Question: Describe the condition in detail:
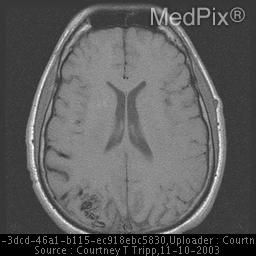
Answer: The disease is discussed as: Arteriovenous Malformation:
Arteriovenous malformations consist of feeding arteries that are dilated with a cluster of entangled vascular loops.  Blood flows preferentially through the AVM therefore depriving other areas of the brain of blood flow.  This steal phenomenon can produce neurological symptoms, seizures, and parenchymal loss.  This increase in blood flow also can produce aneurysms.  The location of the AVMs is 80-85% in the cerebral hemispheres and 10-15% in the posterior fossa.

Clinical Presentation:
Arteriovenous malformations are usually congenital developmental anomalies, but are frequently asymptomatic until 30 to 40 years of age.  Approximately 25% of these patients hemorrhage by age 15 and 80-90% of the patients are symptomatic by age 50.  Symptoms include seizure and headaches.

Pathology:
Arteriovenous malformations consist of feeding arteries that are dilated with a cluster of entangled vascular loops.  Blood flows preferentially through the AVM therefore depriving other areas of the brain of blood flow.  This steal phenomenon can produce neurological symptoms, seizures, and parenchymal loss.  This increase in blood flow also can produce aneurysms.  The location of the AVMs is 80-85% in the cerebral hemispheres and 10-15% in the posterior fossa.

Image Findings:
CT scans typically show tangled vessels in the parenchyma that are high density contrast.  These vessels are noted to have a serpentine configuration.  Curvilinear or speckled calcification may also be present.  MR scans show curvilinear flow voids secondary to fast flow seen on pulse sequences and dilated feeding arteries.  The appearance of the arteries vary due to flow rate, direction, pulse sequence, and the presence and age of the hemorrhage.  Gliosis and hemorrhages also appear on the MR images.  Often MRA images are used to diagnose the disease.  MR is more sensitive to the feeding arteries, the core or nidus, and the enlarged draining veins.

Differential Diagnosis:
Differential diagnosis includes vascular malformations.  If normal blood flow is present, capillary telangiectasis and developmental venous anomalies are commonly confused with AVM.  Capillary telangiectasis are lesions measuring approximately 3 cm in diameter and are typically found in the pons.  The majority of the lesions do not hemorrhage and are observed as nodular enhancements after contrast on T1WI.  Developmental venous anomalies are the most common cerebral vascular malformation.  These malformations rarely hemorrhage.  If hemorrhage is noted, it is most likely due to a coexisting cavernous angioma.  If the malformation is isolated, they appear to be composed of dilated medullary veins that form a large channel draining into cortical veins or subependymal veins.  If there is high blood flow, AV fistula shares similar characteristics with AVM.  AV fistula is an arterial dissection or laceration that spontaneously communicates with an adjacent vein or dural sinus.  These fistulas are commonly seen in the cavernous sinus, below the petrous temporal bone, and foramen magnum.

Treatment:
Depending on the size and location of the AVM, the treatment may include embolization, surgery, or radiation therapy.